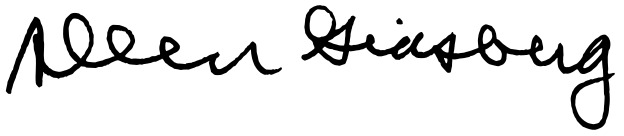
Signature of: allen ginsberg